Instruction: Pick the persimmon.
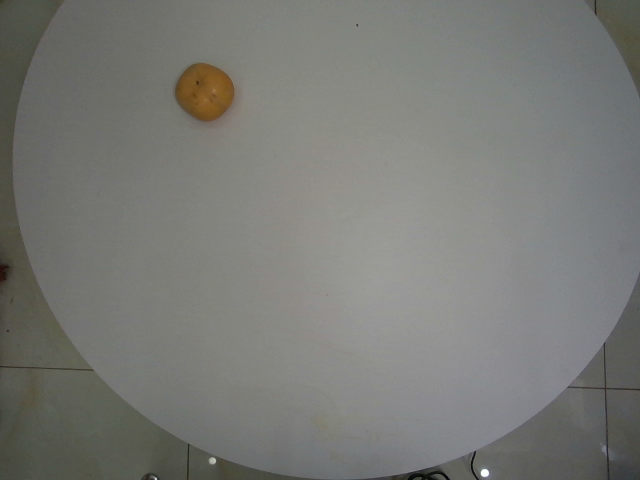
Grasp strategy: vertical